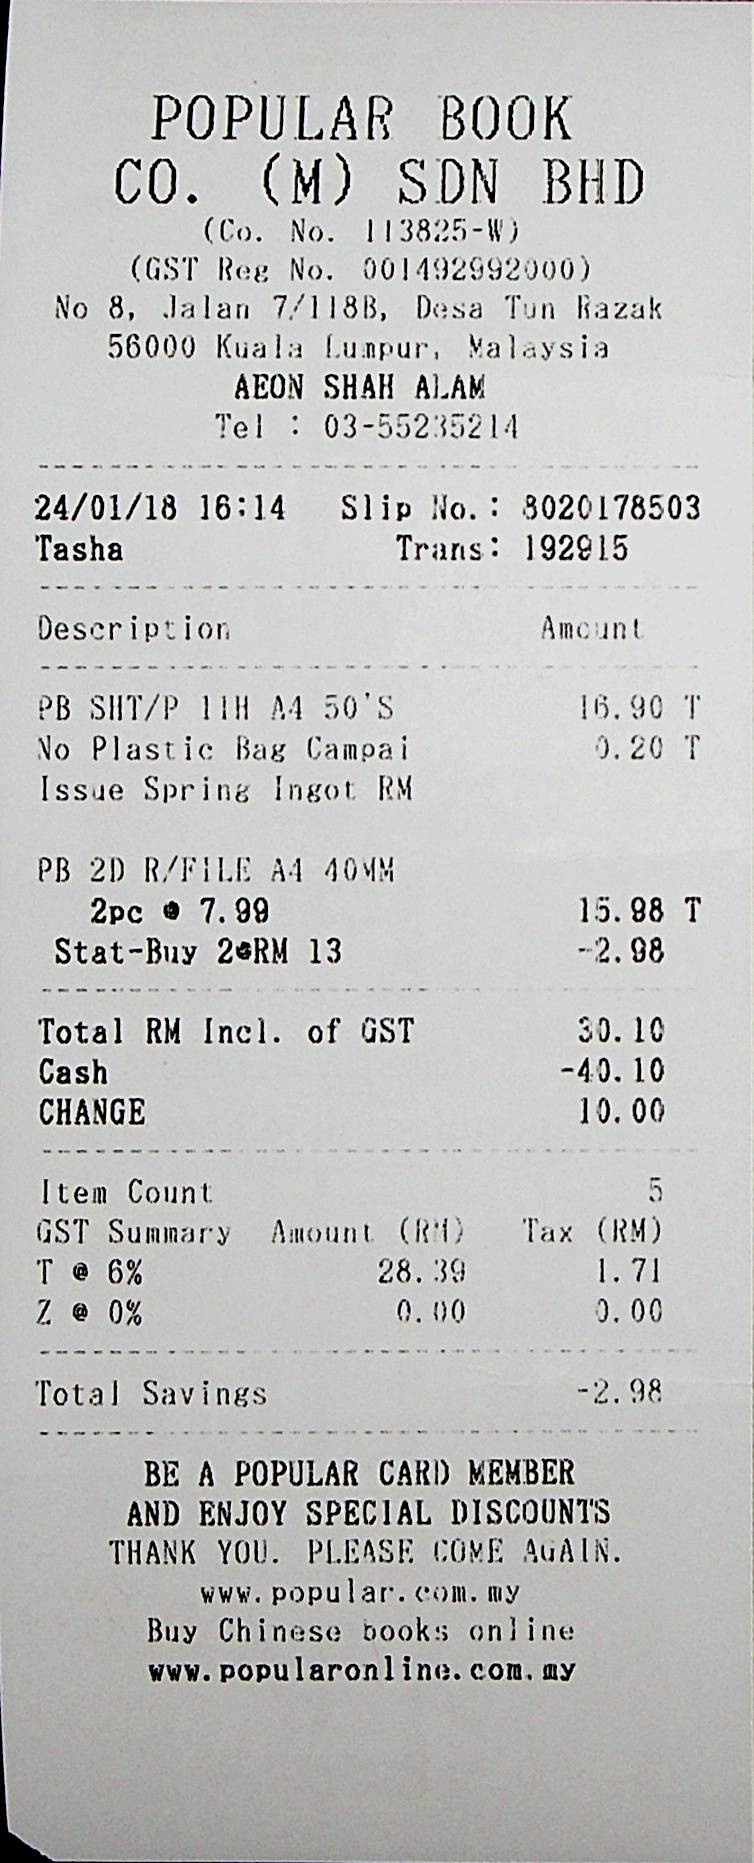
POPULAR BOOK
CO. (M) SDN BHD
(CO. NO. 113825-W)
(GST REG NO. 001492992000)
NO 8, JALAN 7/118B, DESA TUN RAZAK
56000 KUALA LUMPUR, MALAYSIA
AEON SHAH ALAM
TEL : 03-55235214
24/01/18 16:14
TASHA
SLIO NO. : 8020178503
TRANS : 192915
DESCRIPTION
AMOUNT
PB SHT/P 11H A4 50'S
NO PLASTIC BAG CAMPAI
ISSUE SPRING INGOT RM
PB 2D R/FILE A4 40MM
2PC @ 7.99
STAT-BUY 2@RM 13
16.90 T
0.20 T
15.98 T
-2.98
TOTAL RM INCL. OF GST
CASH
CHANGE
30.10
-40.10
10.00
ITEM COUNT
GST SUMMARY
T @ 6%
Z @ 0%
AMOUT (RM)
28.39
0.00
5
TAX (RM)
1.71
0.00
TOTAL SAVINGS
-2.98
BE A POPULAR CARD MEMBER
AND ENJOY SPECIAL DISCOUNTS
THANK YOU. PLEASE COME AGAIN.
WWW.POPULAR.COM.MY
BUY CHINESE BOOKS ONLINE
WWW.POPULARONLINE.COM.MY